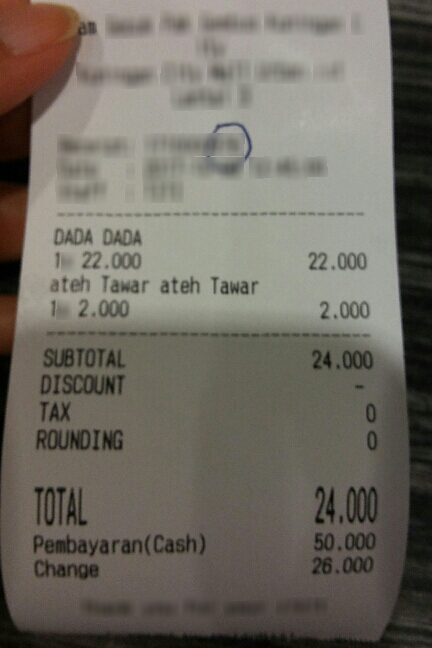
Number of items: 2
Subtotal: 24.000
Tax: 0
Other charges: 0
Total: 24.000
OCR text regions:
text: DADA
text: DADA
text: 1
text: 22.000
text: 22.000
text: ateh
text: Tawar
text: ateh
text: Tawar
text: 1
text: 2.000
text: 2.000
text: SUBTOTAL
text: 24.000
text: DISCOUNT
text: -
text: TAX
text: 0
text: ROUNDING
text: 0
text: TOTAL
text: 24.000
text: Pembayaran
text: (Cash)
text: 50.000
text: Change
text: 26.000